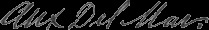
Signature of: alexander del mar